Question: What are the imaging findings?
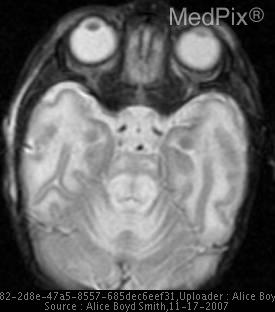
Answer: The imaging shows • Axial T2 weighted images reveal T2 prolongation, consistent with edema, in the deep cerebellar white matter, dorsal brainstem, cerebral peduncles, and posterior limb of the internal capsule.
• MR spectroscopy reveals a broad peak at 0.9 ppm representing branched chain amino acids and branched chain alpha ketoacids.  An abnormal peak is also present at 1.33 ppm consistent with lactate. Axial T2 weighted images demonstrate T2 prolongation within the deep cerebellar white matter, brainstem, cerebral peduncles, and posterior limbs of the internal capsule.   A variety of aminoacidopathies/aminoaciduria diseases produce diffuse and symmetric white matter changes..